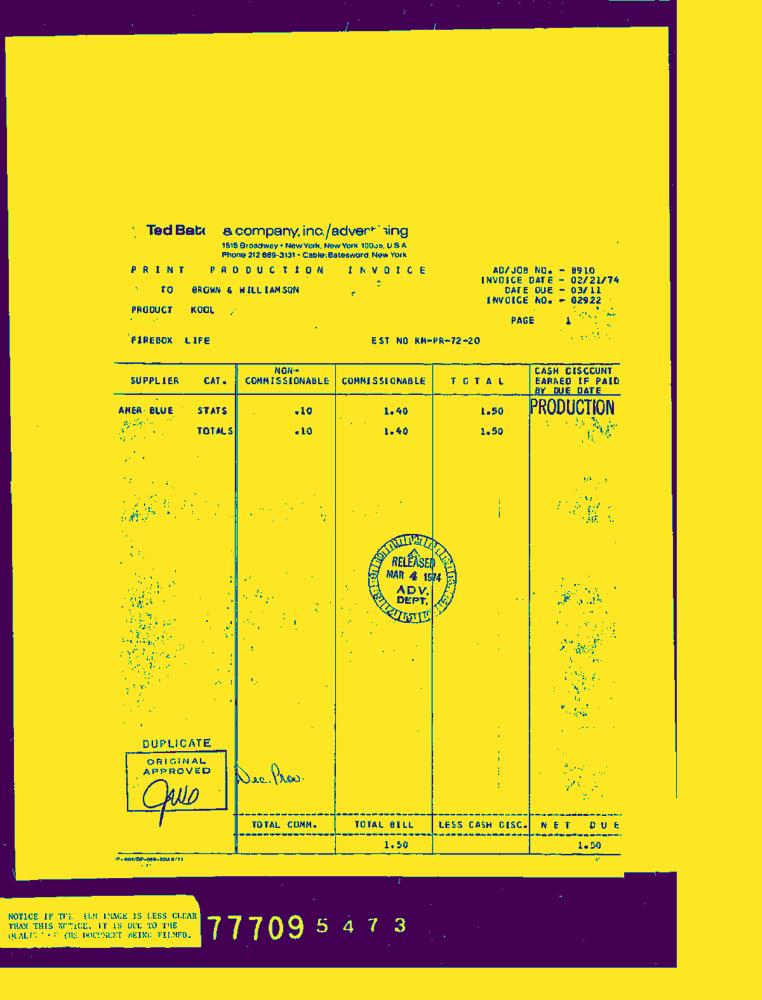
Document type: Invoice-Doc